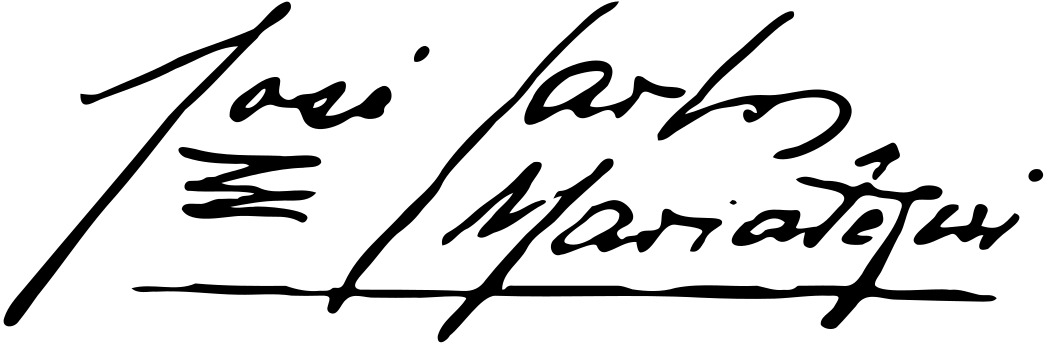
Signature of: josé carlos mariátegui